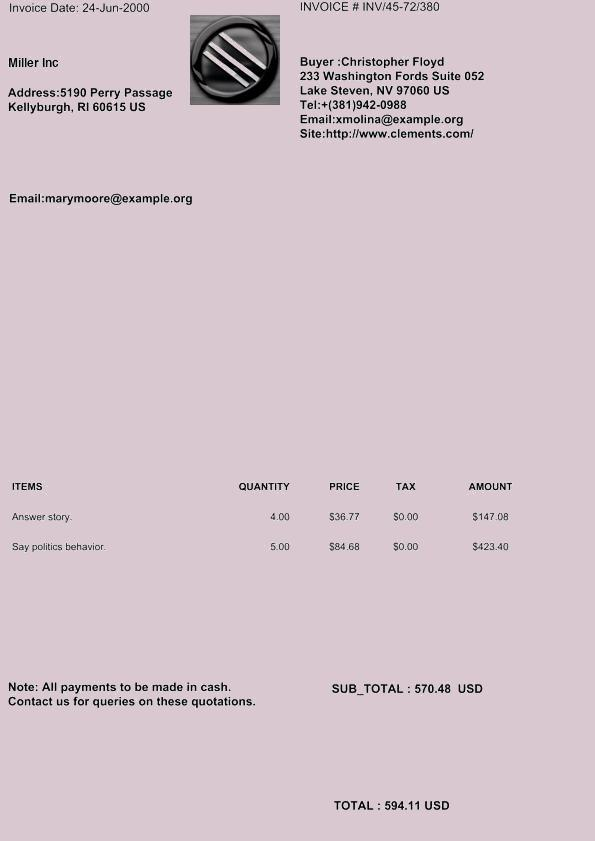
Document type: Invoice